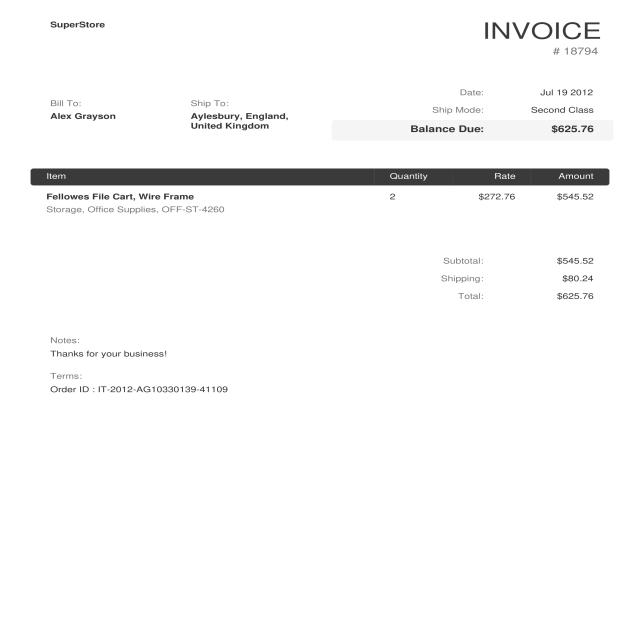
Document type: Invoice